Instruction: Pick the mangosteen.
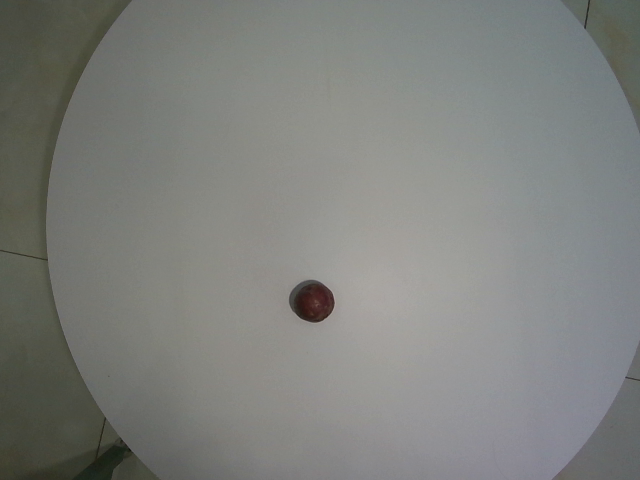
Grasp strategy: vertical